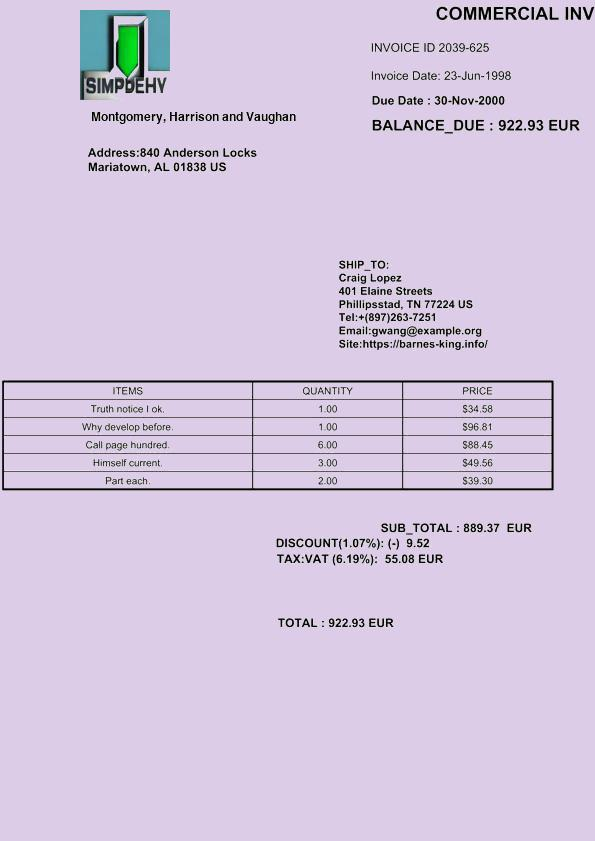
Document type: Invoice